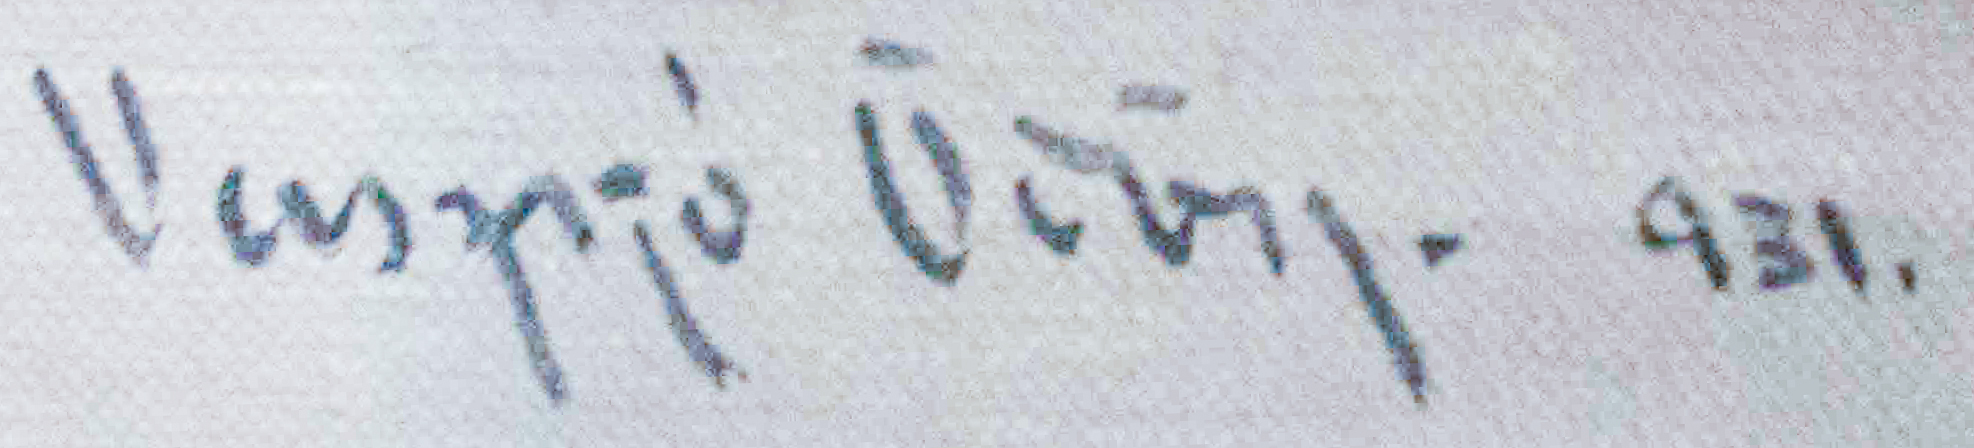
Signature of: ödön vaszkó